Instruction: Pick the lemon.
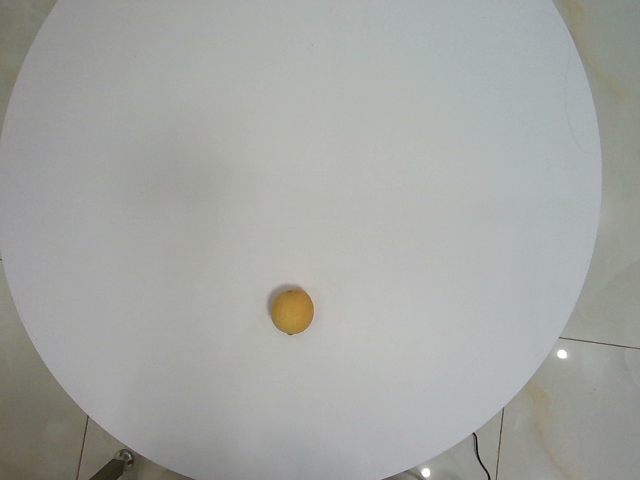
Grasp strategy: vertical